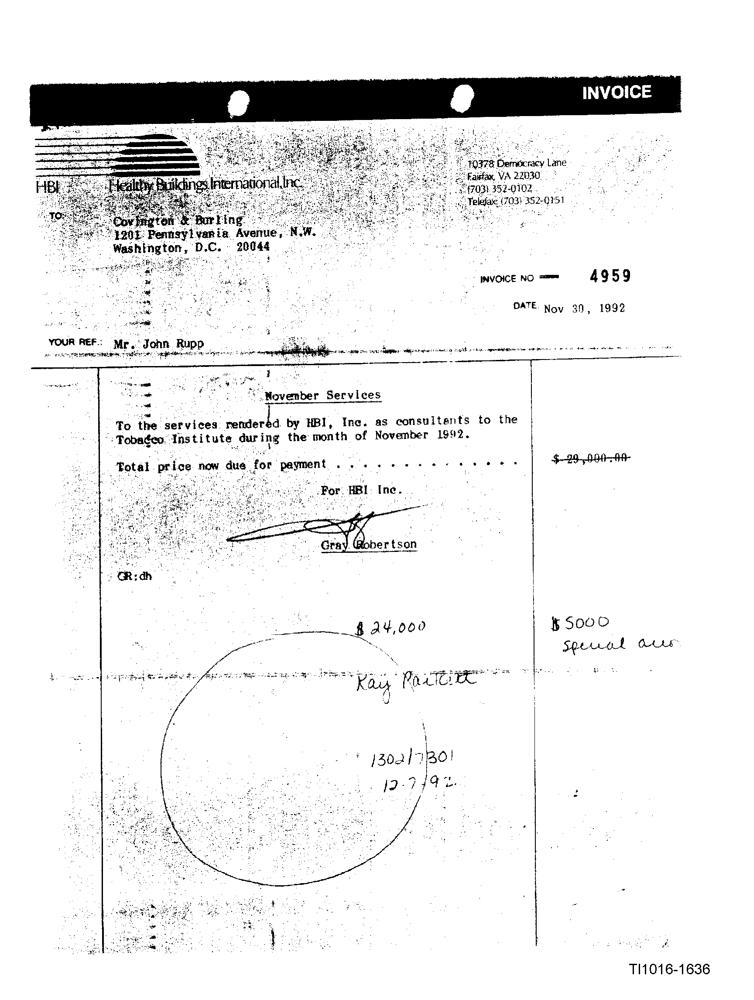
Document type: Invoice